Question: In what way does the history help explain the case?
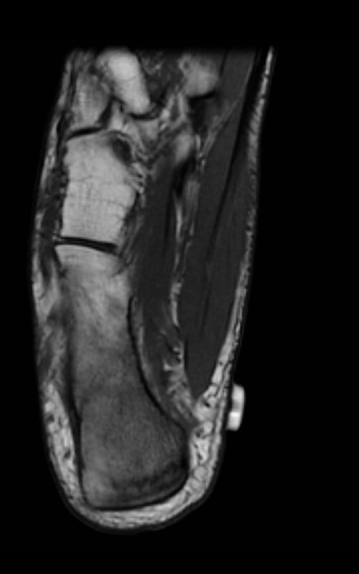
Answer: The patient's history of 18 y/o male undergoing military boot camp who complains of right ankle pain upon jumping out of bed (approximately 6 ft high fall) and landing on ankle. is key in understanding the case.